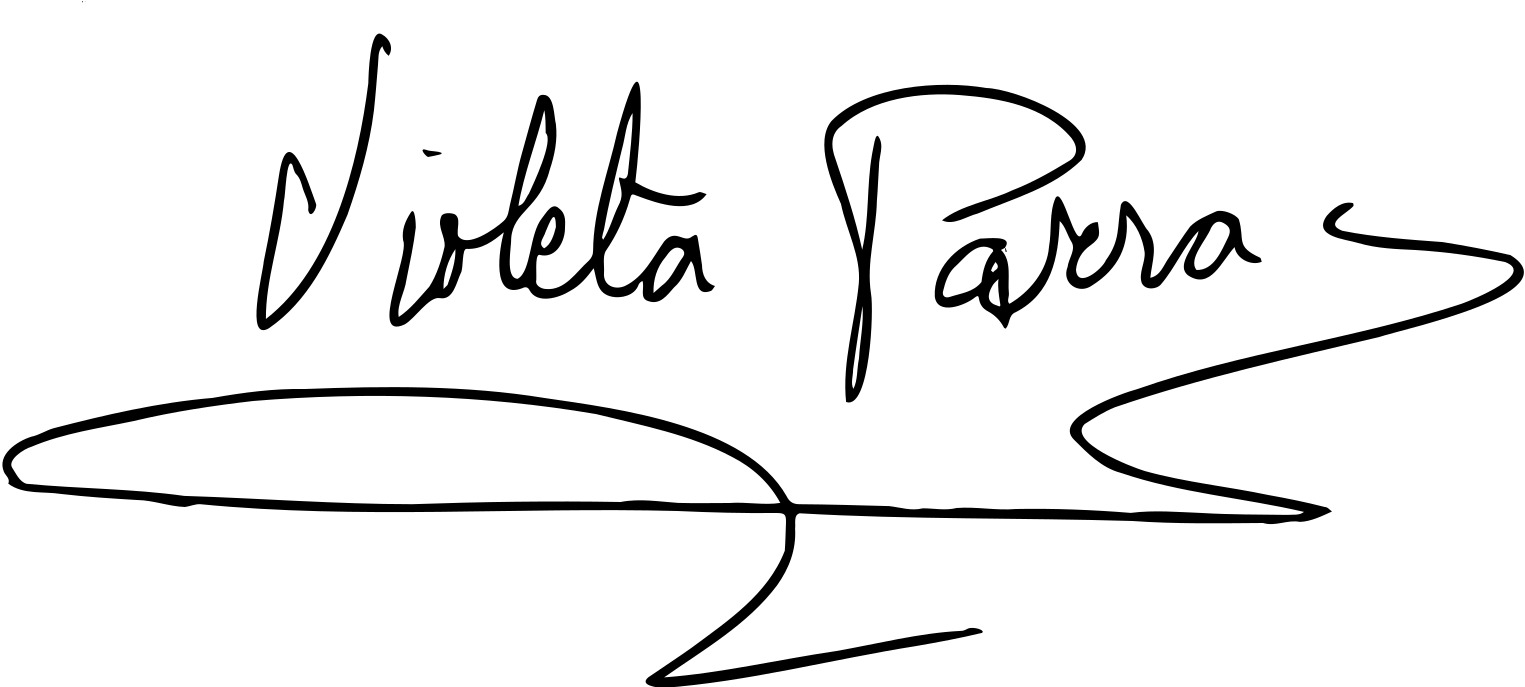
Signature of: violeta parra